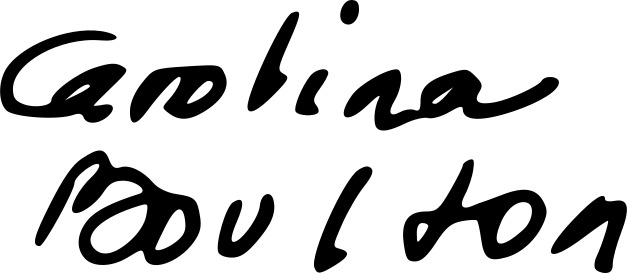
Signature of: carolina alfonzo